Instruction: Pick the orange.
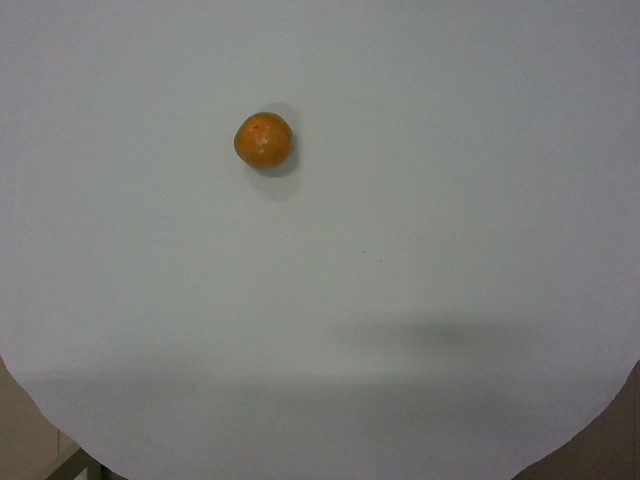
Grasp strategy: vertical